Question: Describe the condition in detail:
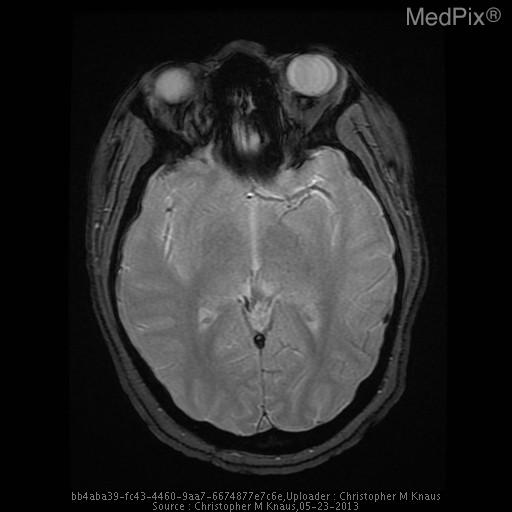
Answer: The disease is discussed as: Venous sinus thrombosis is caused by thrombus formation in the dural venous sinuses or cerebral veins.  It is an uncommon disorder (2-7 per million) which can have serious complications.  Causal factors include local (regional infection, trauma, neoplasm) and systemic (dehydration, hypercoagulable states, pregnancy, oral contraceptives).  Clinical presentation includes headache, neurologic deficits or seizures.  The superior sagittal sinus is most commonly affected, followed by the transverse and sigmoid sinuses.  Complications include venous infarcts, intracerebral hemorrhage and intracranial hypertension.

On noncontrast CT, the thombosed sinus is usually hyperdense.  This is nonspecific as dehydrated patients, adjacent subdural or subarachnoid hemorrhage or elevated hematocrit can cause increased sinus attenuation.  On contrast enhanced CT, the empty delta sign is a central defect from thrombus surrounded by contrast enhanced blood.  On MRI, absence of a flow void or abnormal signal within the sinus is seen.

MR venography with two-dimensional time-of-flight is used due to high sensitivity for slow flow compared to 3D TOF.  Contrast enhanced MRV improves visualization of small vessels.  CT venography is a rapid and accurate method for evaluating the venous sinuses.  Disadvantages include ionizing radiation exposure and need for iodinated contrast material.